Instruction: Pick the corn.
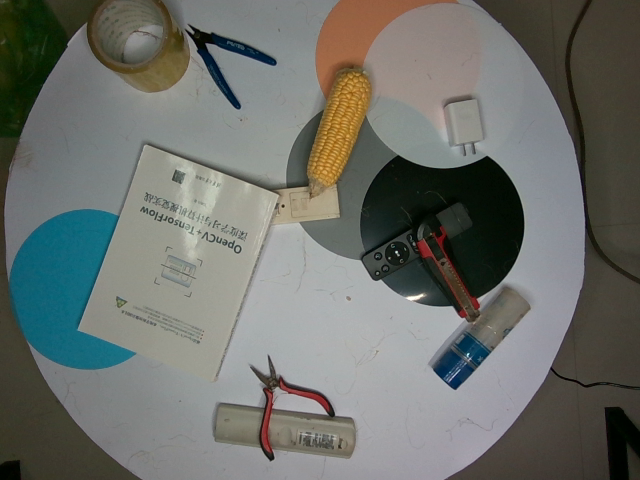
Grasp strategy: vertical